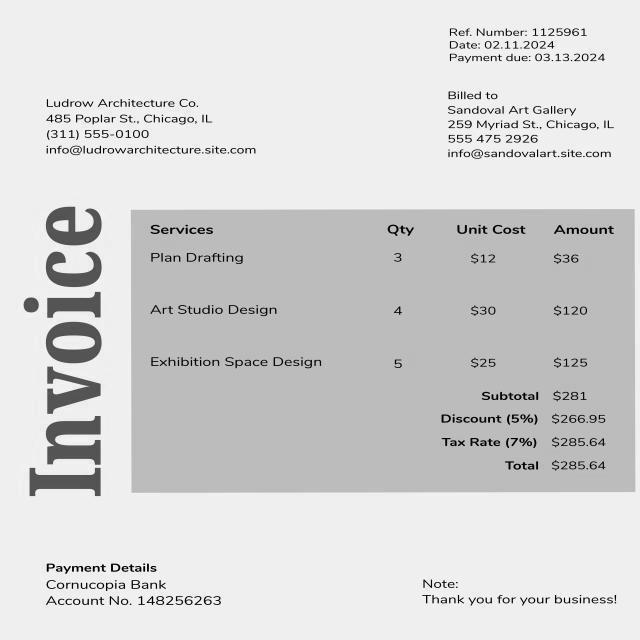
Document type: Invoice